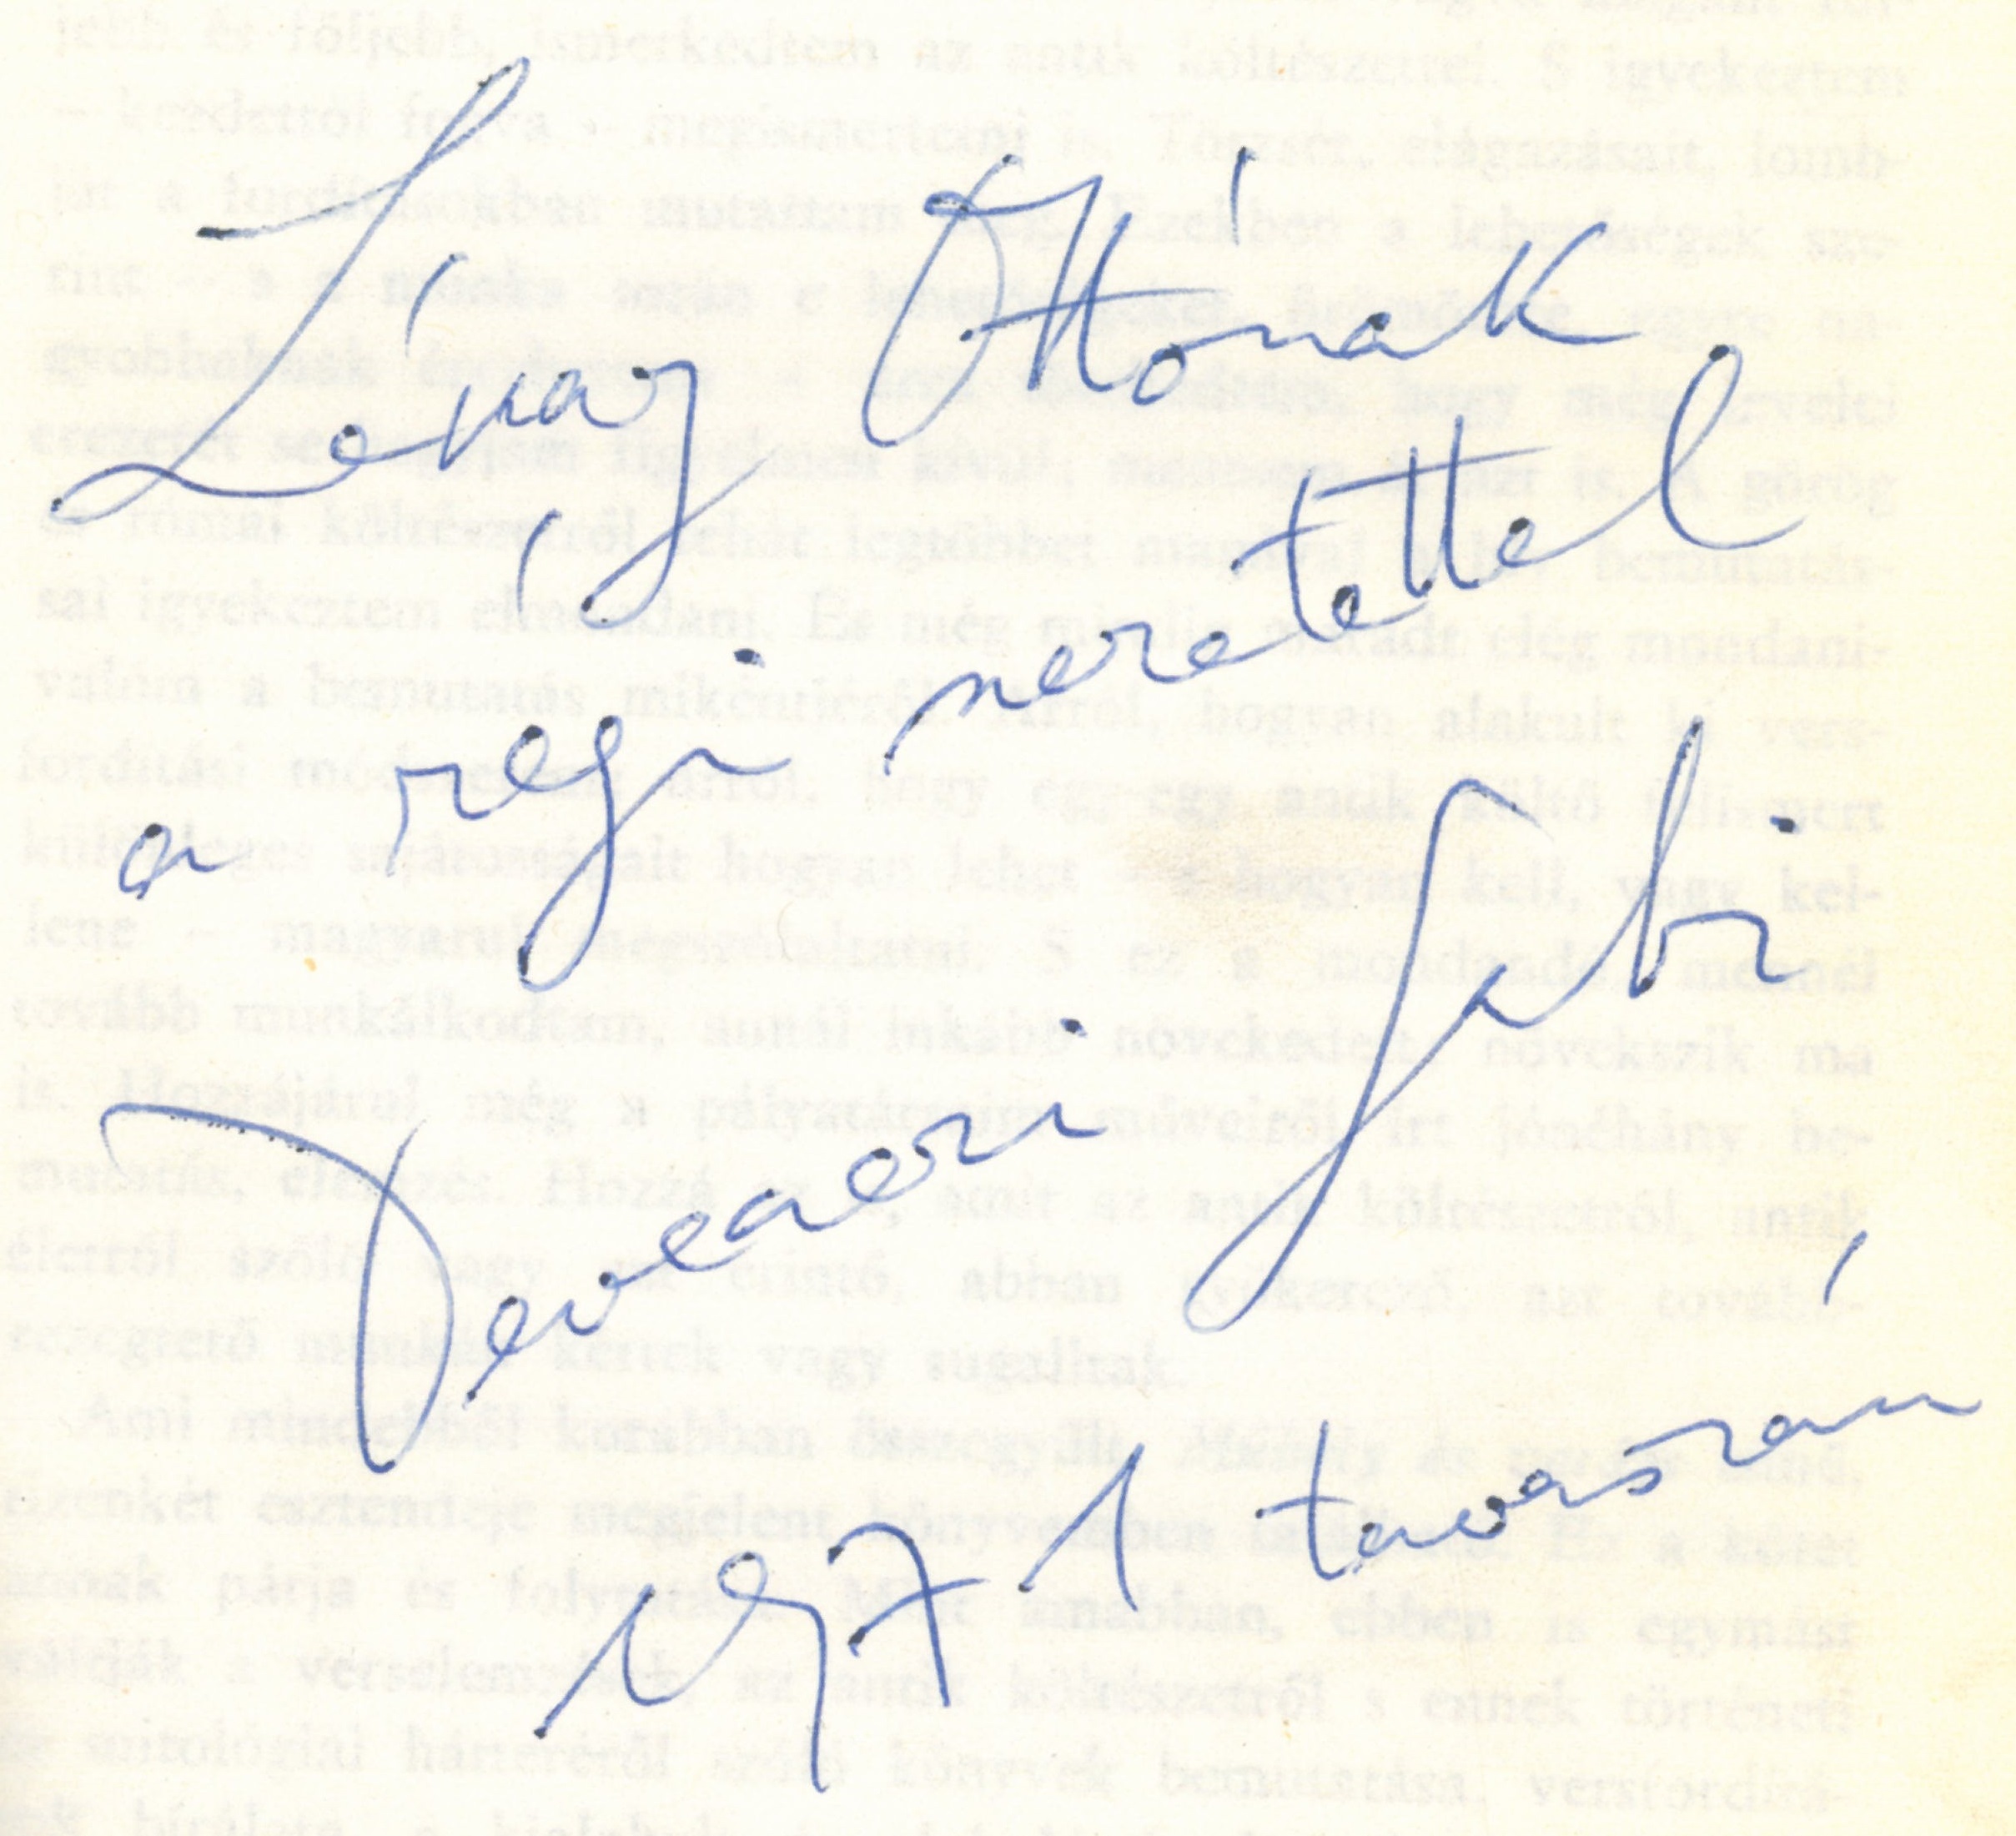
Signature of: gábor devecseri